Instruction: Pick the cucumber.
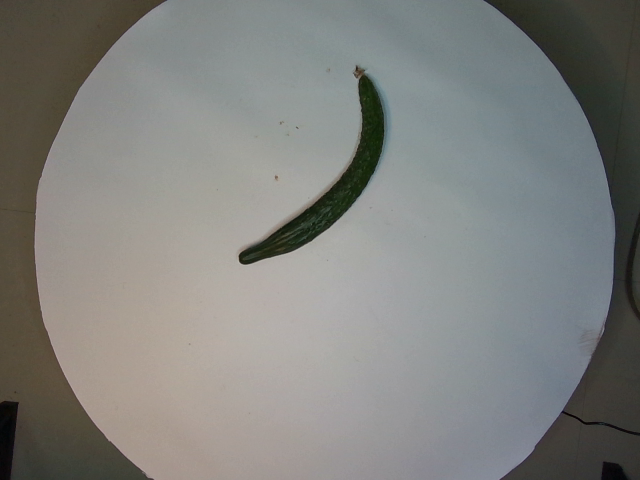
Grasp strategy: vertical